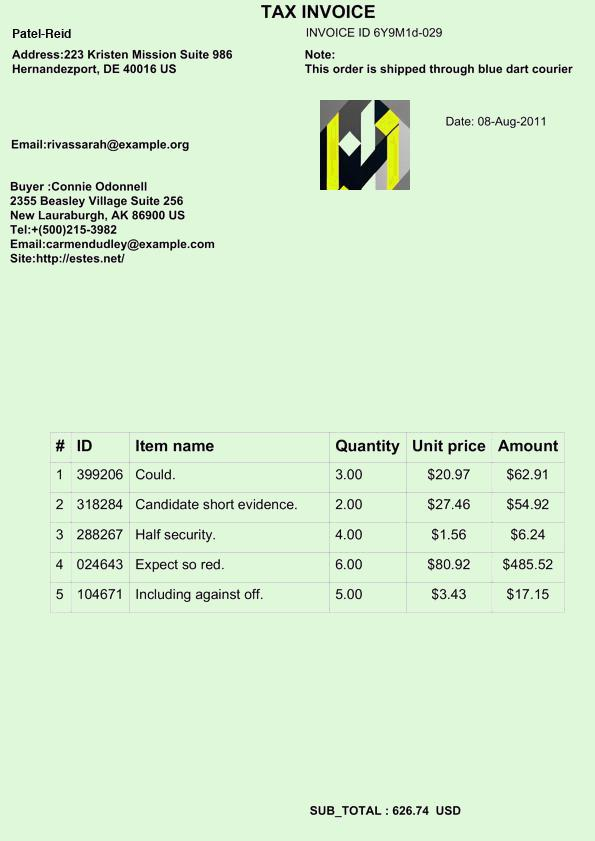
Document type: Invoice